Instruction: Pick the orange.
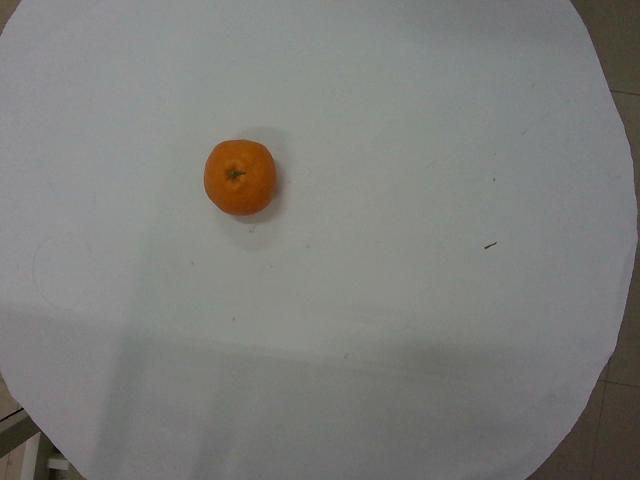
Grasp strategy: vertical